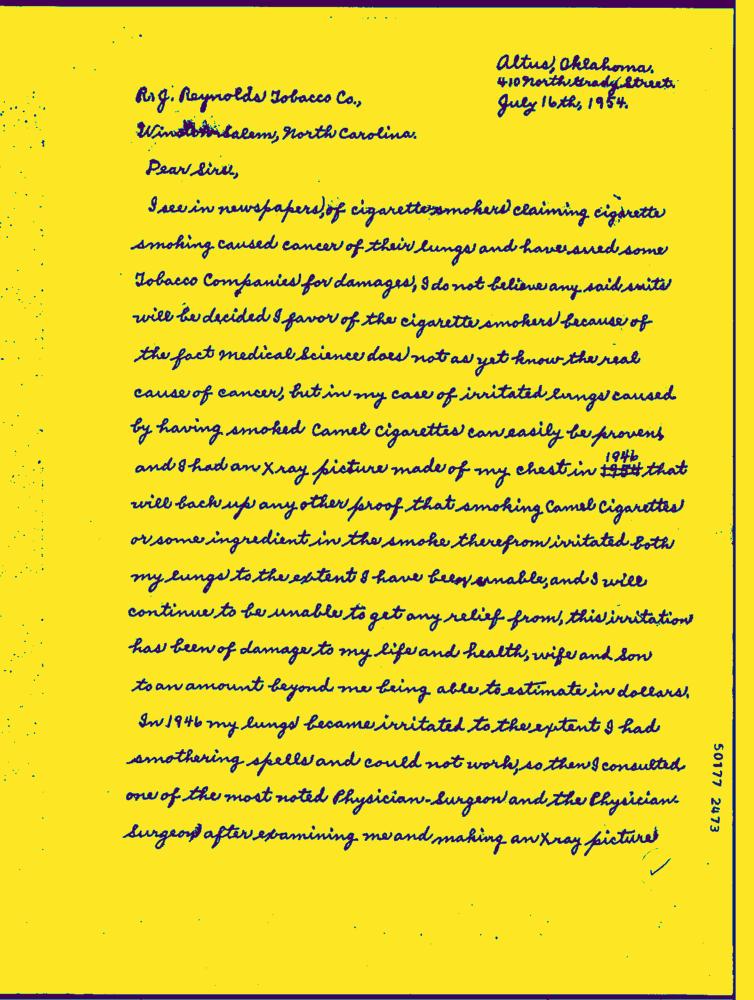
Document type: Hand-Written